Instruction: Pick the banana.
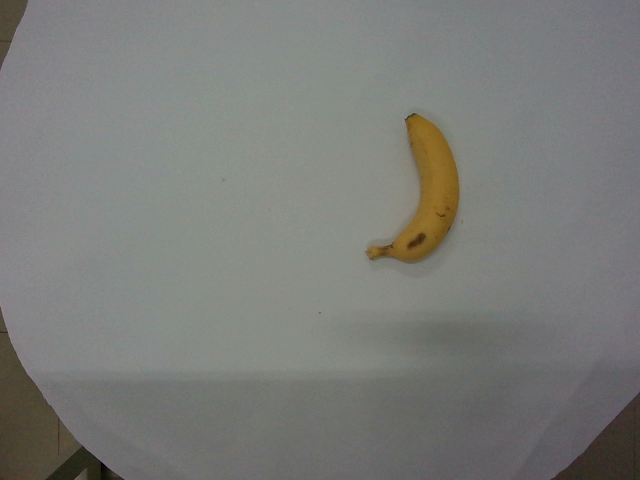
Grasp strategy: vertical